Question: What is the potential diagnosis?
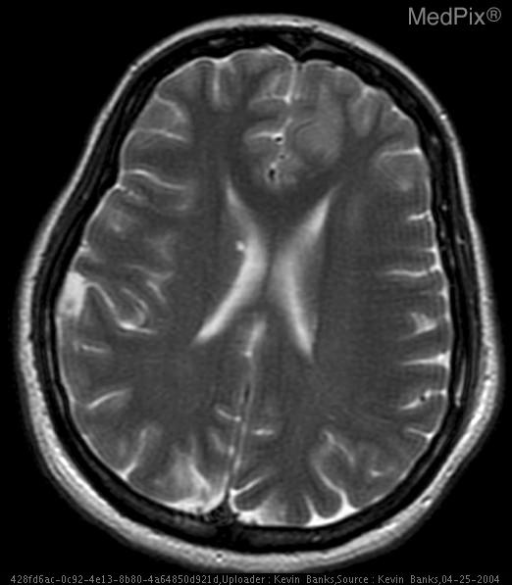
Answer: The possible diagnosis includes Septic Emboli
Metastatic Disease
Infection
Multifocal GBM.